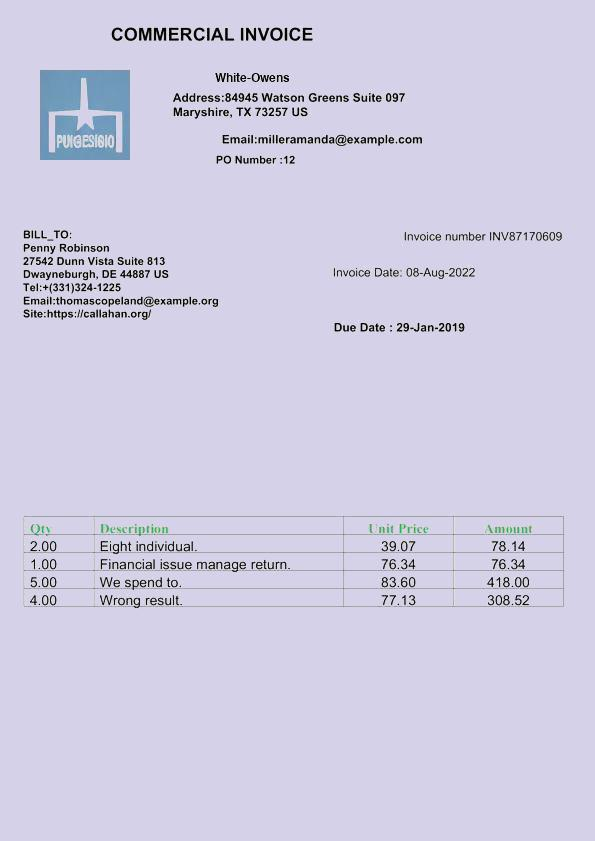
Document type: Invoice